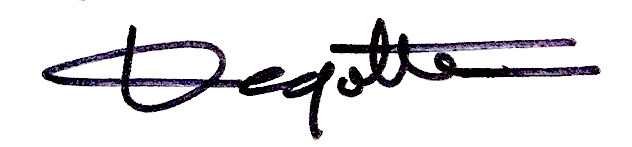
Signature of: charles degotte